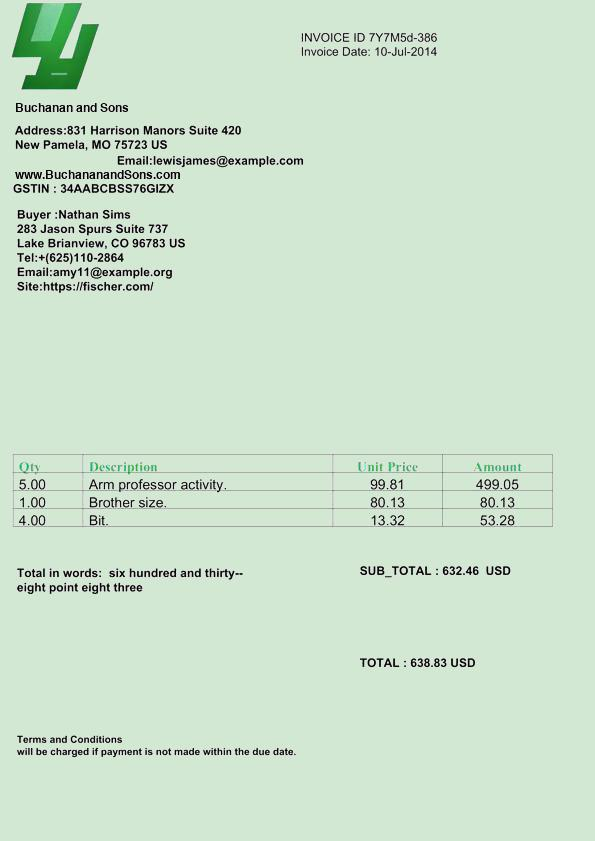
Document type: Invoice